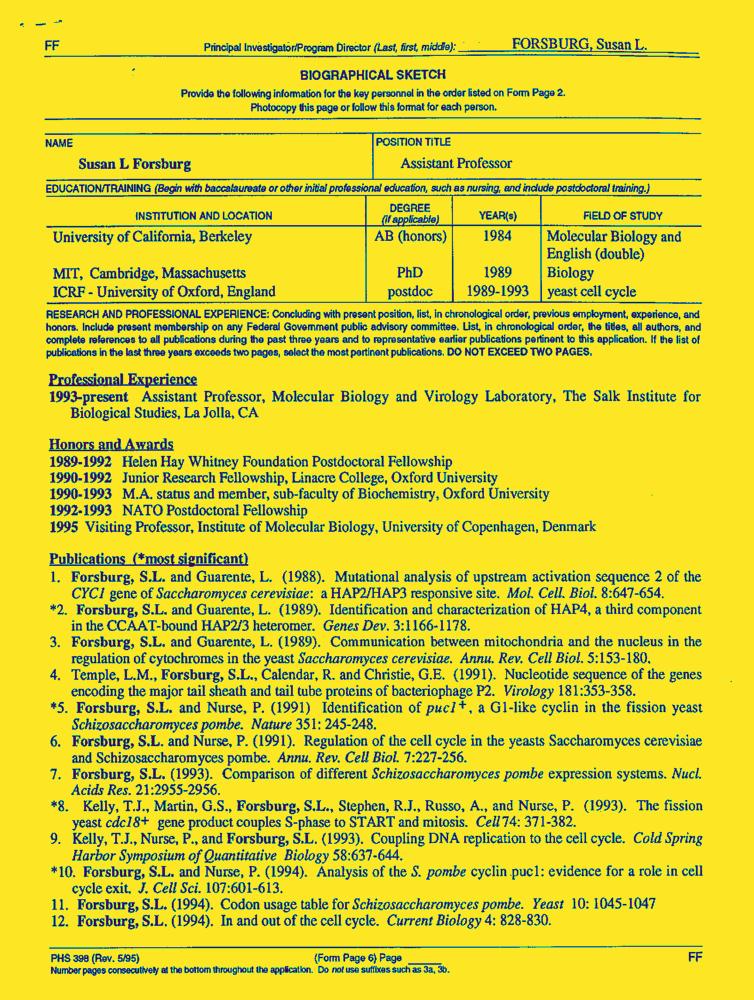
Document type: Resume-Doc